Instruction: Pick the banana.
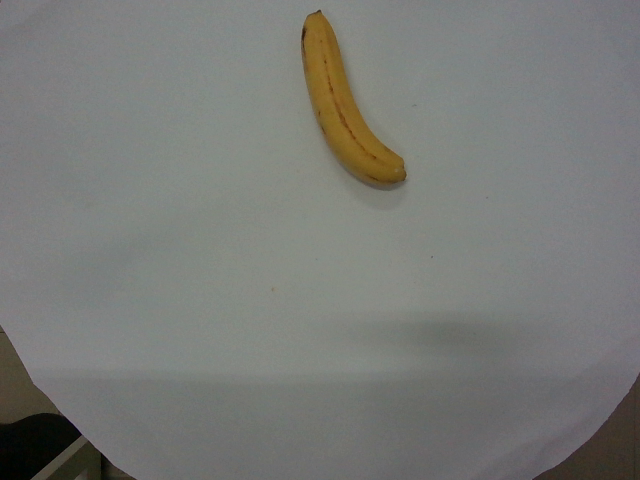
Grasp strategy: vertical